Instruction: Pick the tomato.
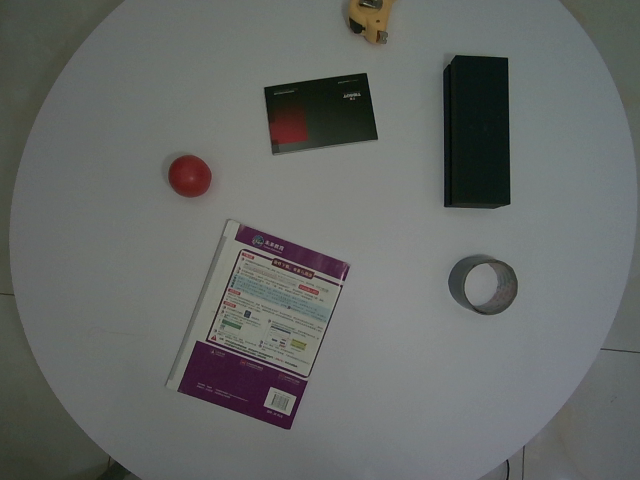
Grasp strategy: vertical